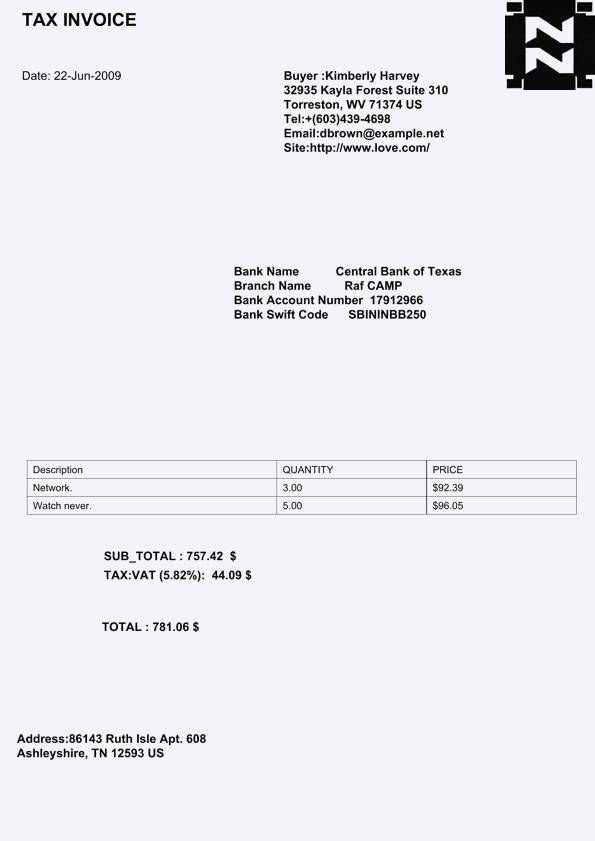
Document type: Invoice